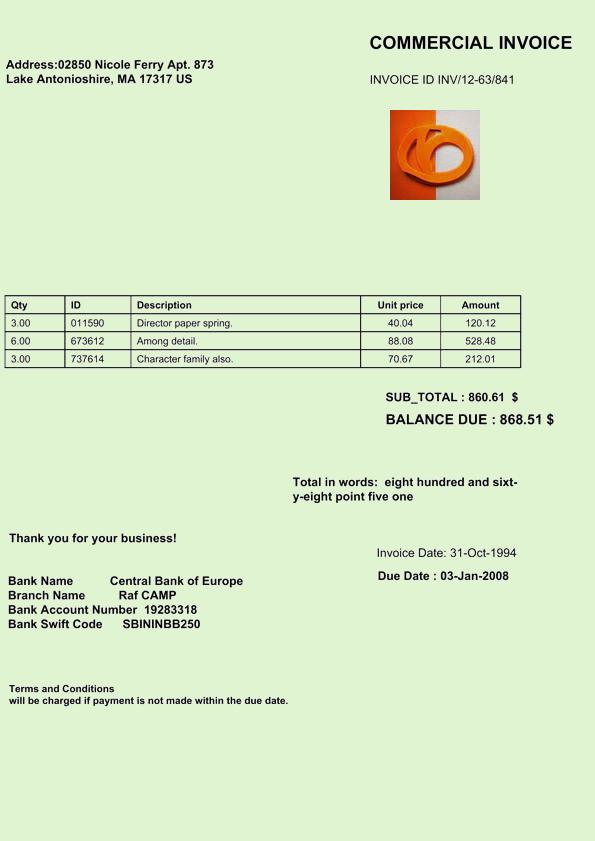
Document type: Invoice